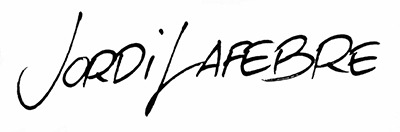
Signature of: jordi lafebre